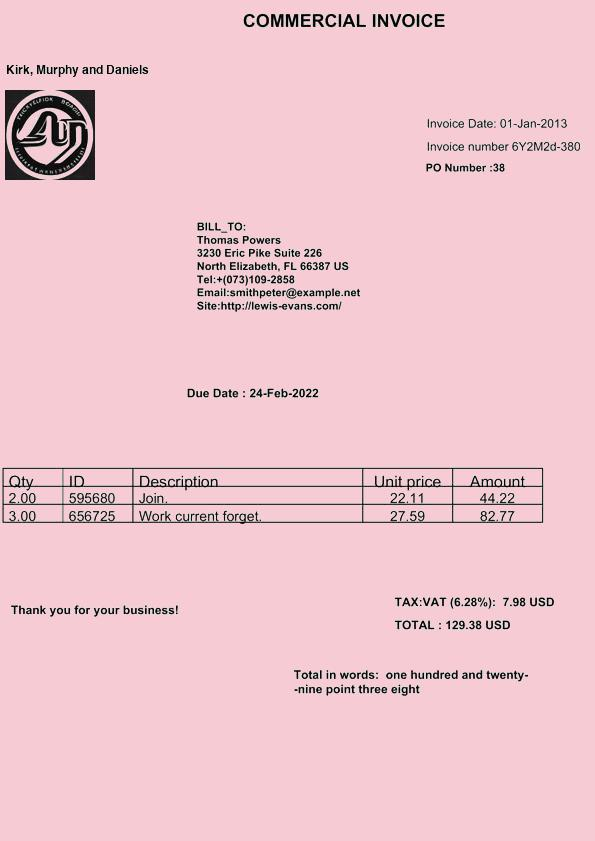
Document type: Invoice